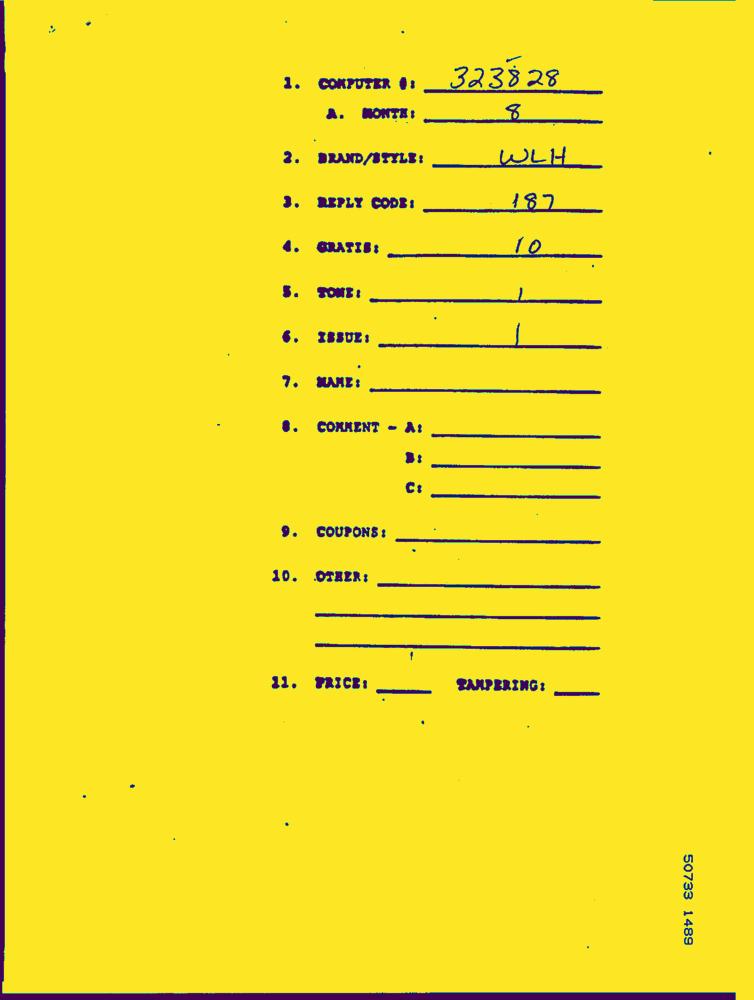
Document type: Hand-Written